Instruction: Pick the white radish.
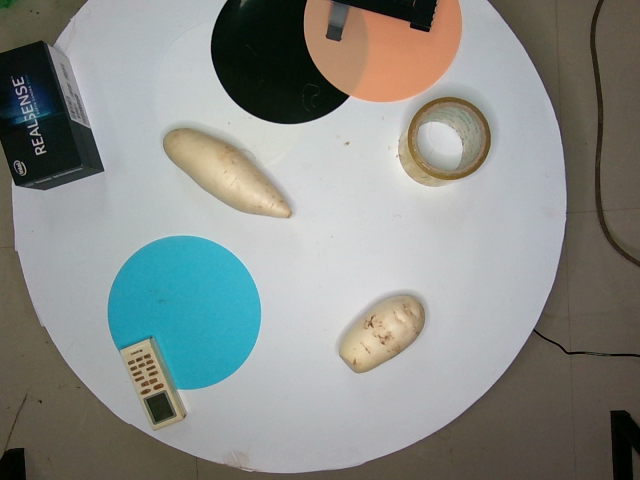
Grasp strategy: vertical